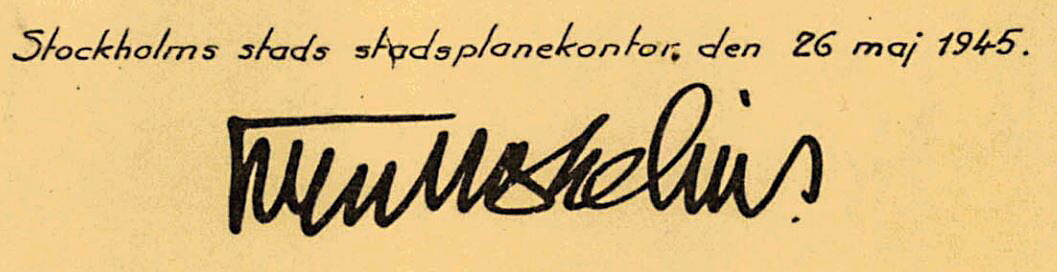
Signature of: sven markelius